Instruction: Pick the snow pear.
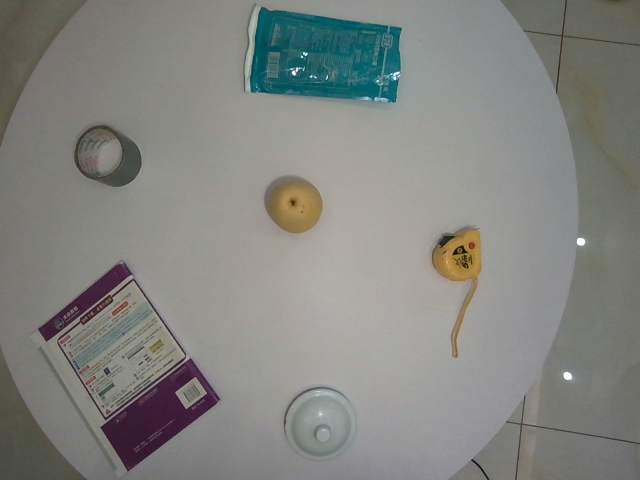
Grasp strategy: vertical